Please extract the written amount, numerical amount, recipient's name, date on the cheque, and the bank's name from the image.
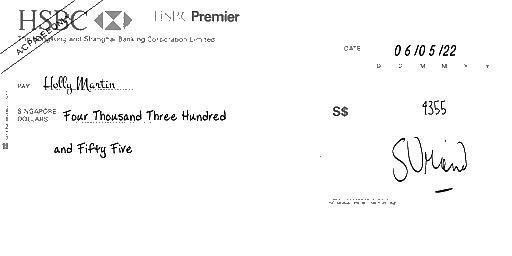
amt_in_words: Four Thousand Three Hundred and Fifty Five
amt_in_figures: 4355
payee_name: Holly Martin
bank_name: HSBC
cheque_date: 06/05/22